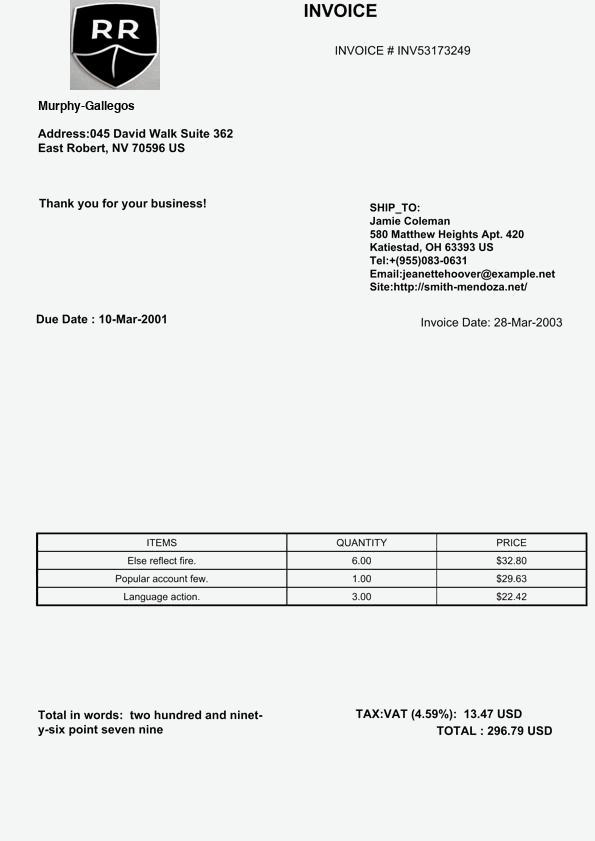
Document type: Invoice